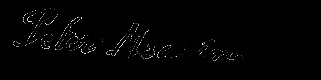
Signature of: aristide pierre maurin